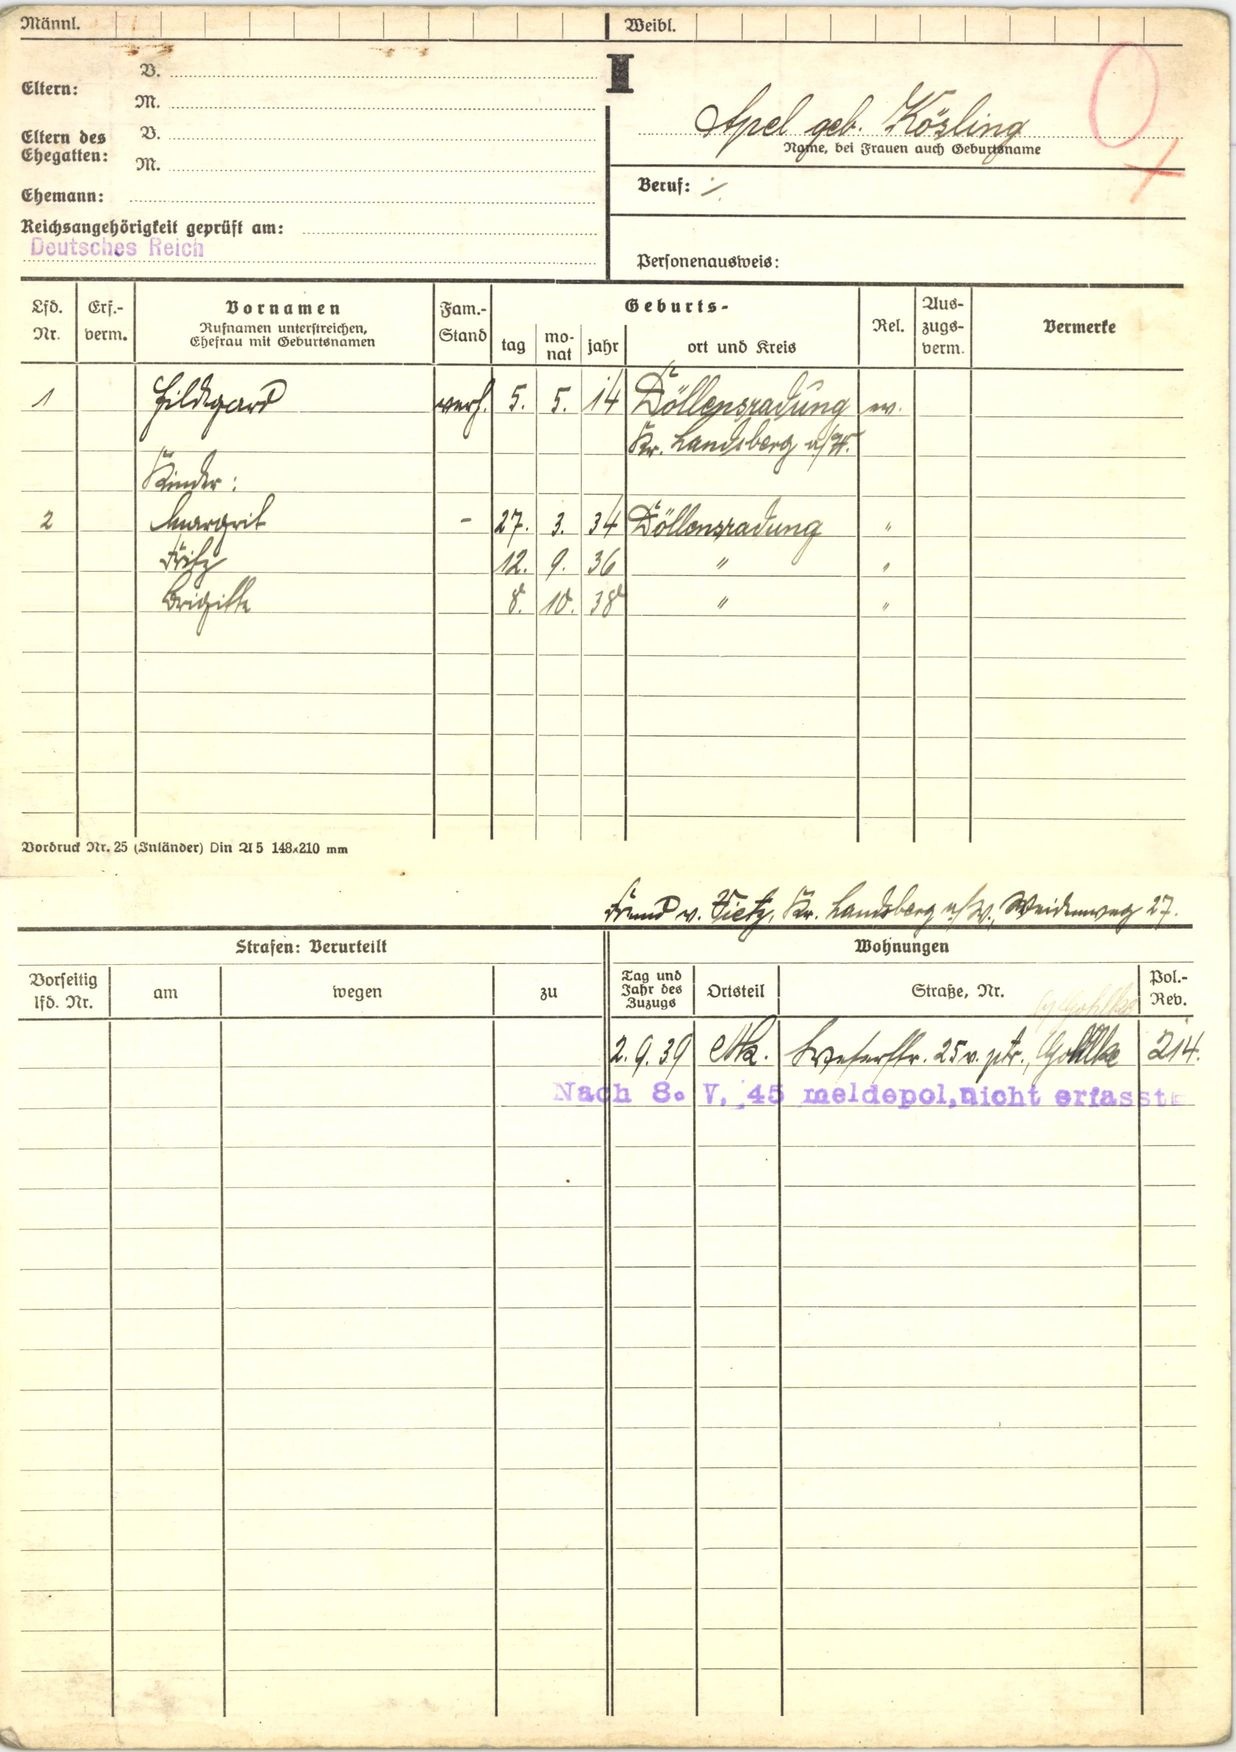
Apel geb. Kösling